Question: What is the suspected problem?
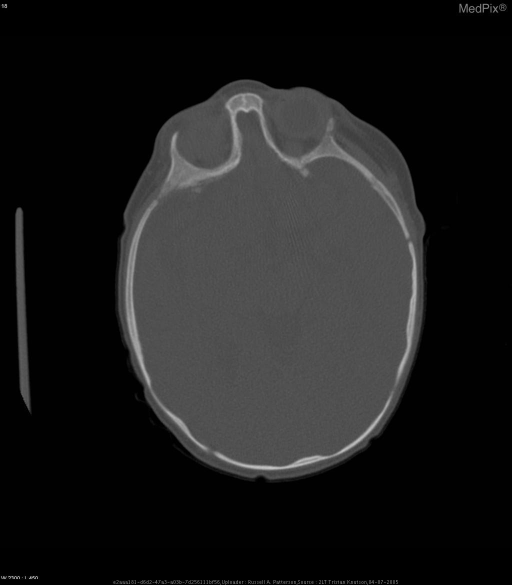
Answer: The findings suggest Trigonocephaly
Hypotelorism (eyes too close together)
Mild macrocephaly (by skull circumference)
Premature closure of the anterior and posterior fontanels. Trigonocephaly secondary to craniosynostosis of the metopic suture and possible involvement of the sagittal suture.  Hypotelorism.  Mild macrocephaly.  Premature closure of the anterior and posterior fontanels.
Brain development appears normal. The patient might have a history of 3.5 month-old baby girl with an abnormally shaped, large head, and prominent scalp veins..